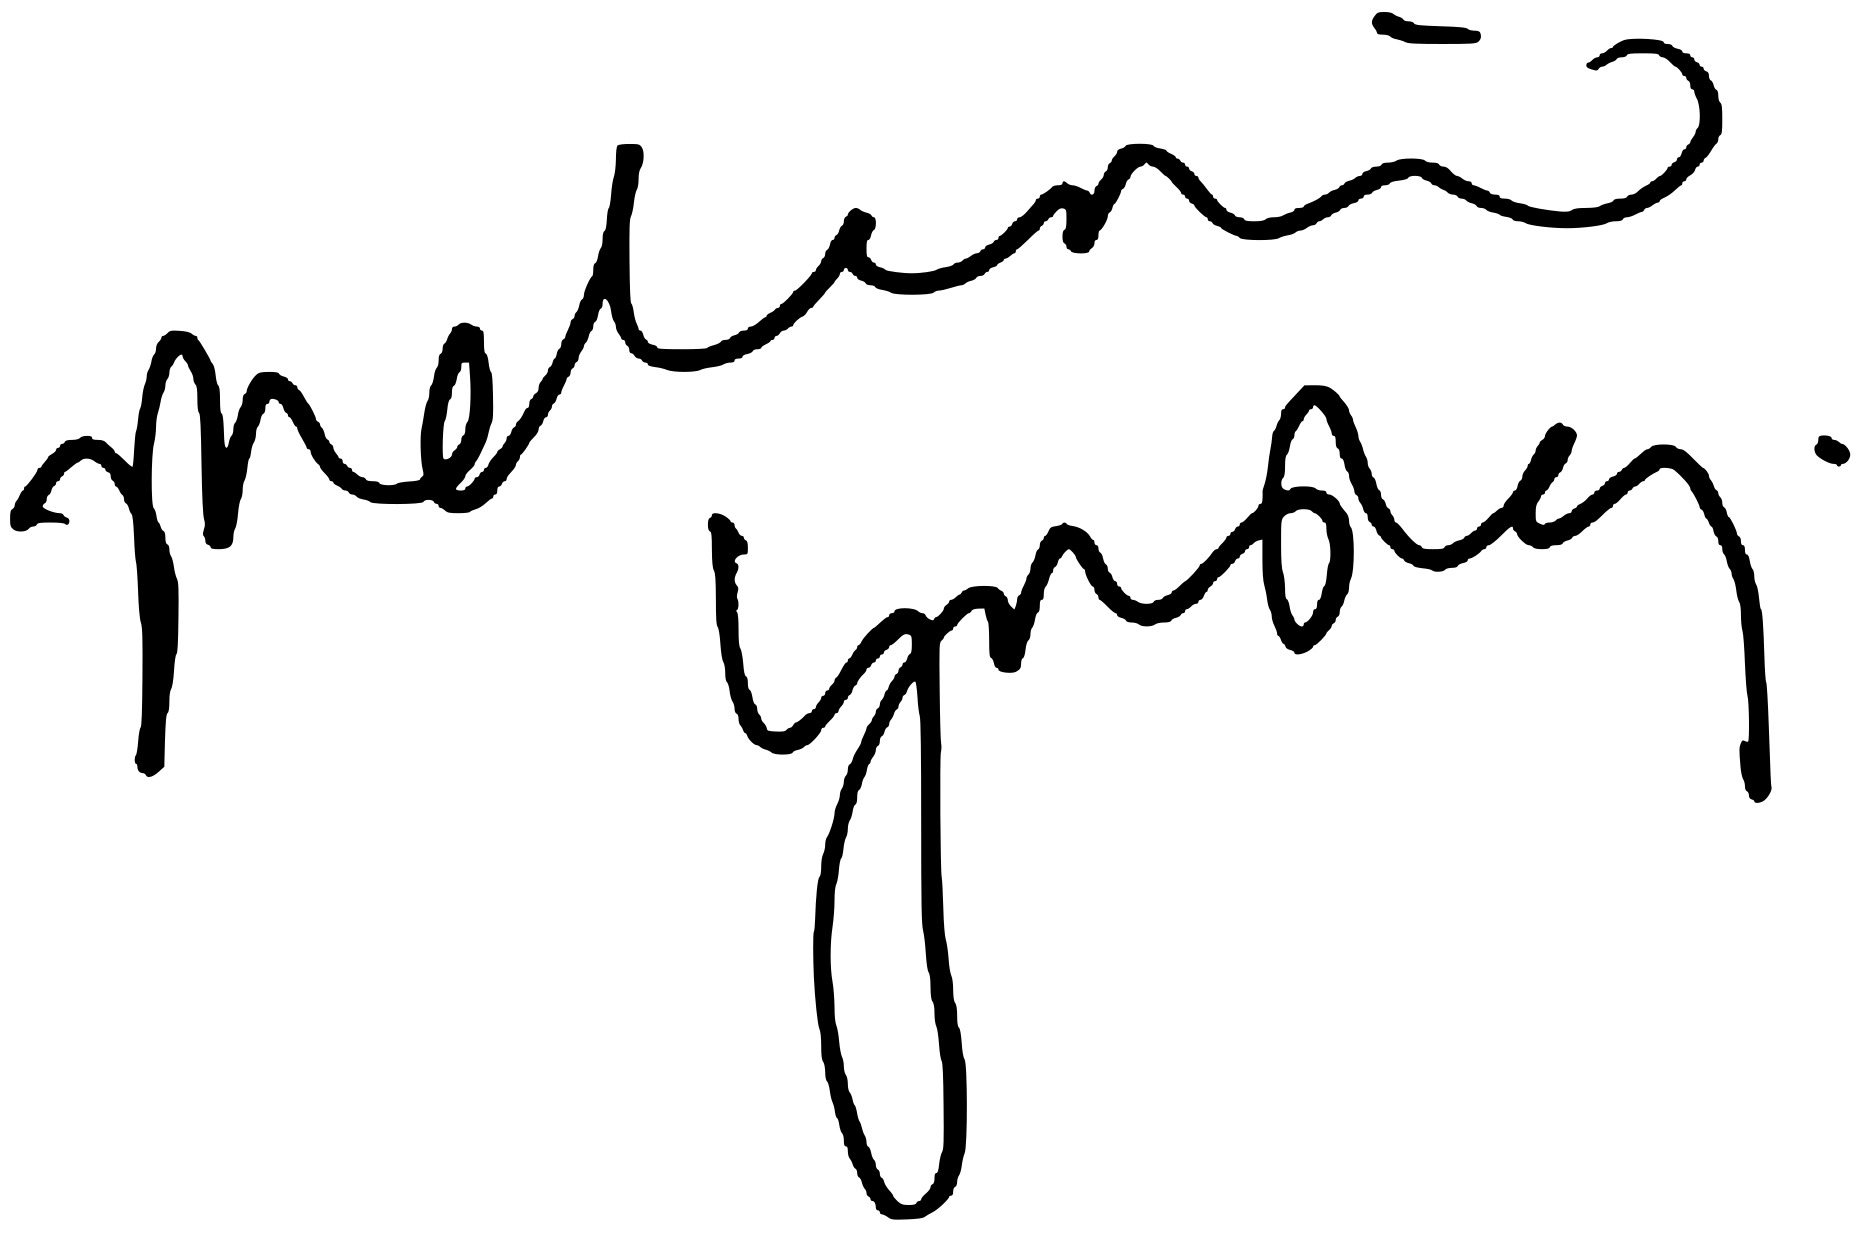
Signature of: melanie lynskey